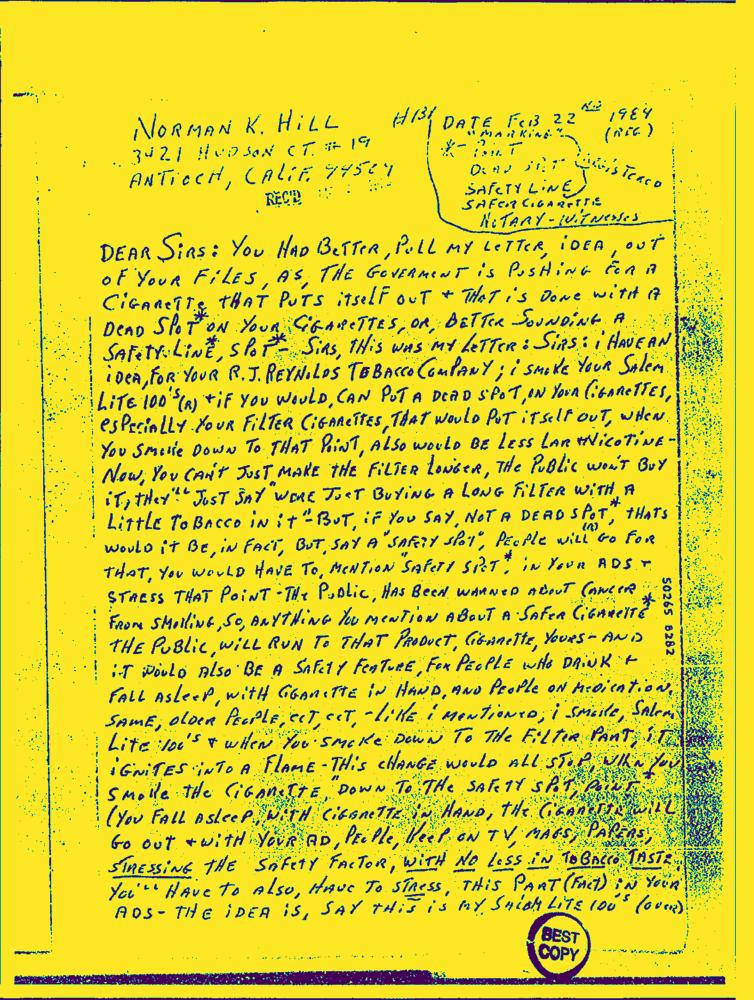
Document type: Hand-Written